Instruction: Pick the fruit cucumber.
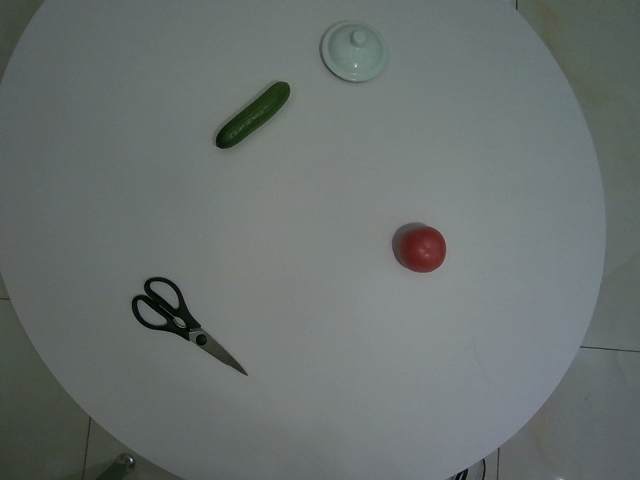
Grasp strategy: vertical